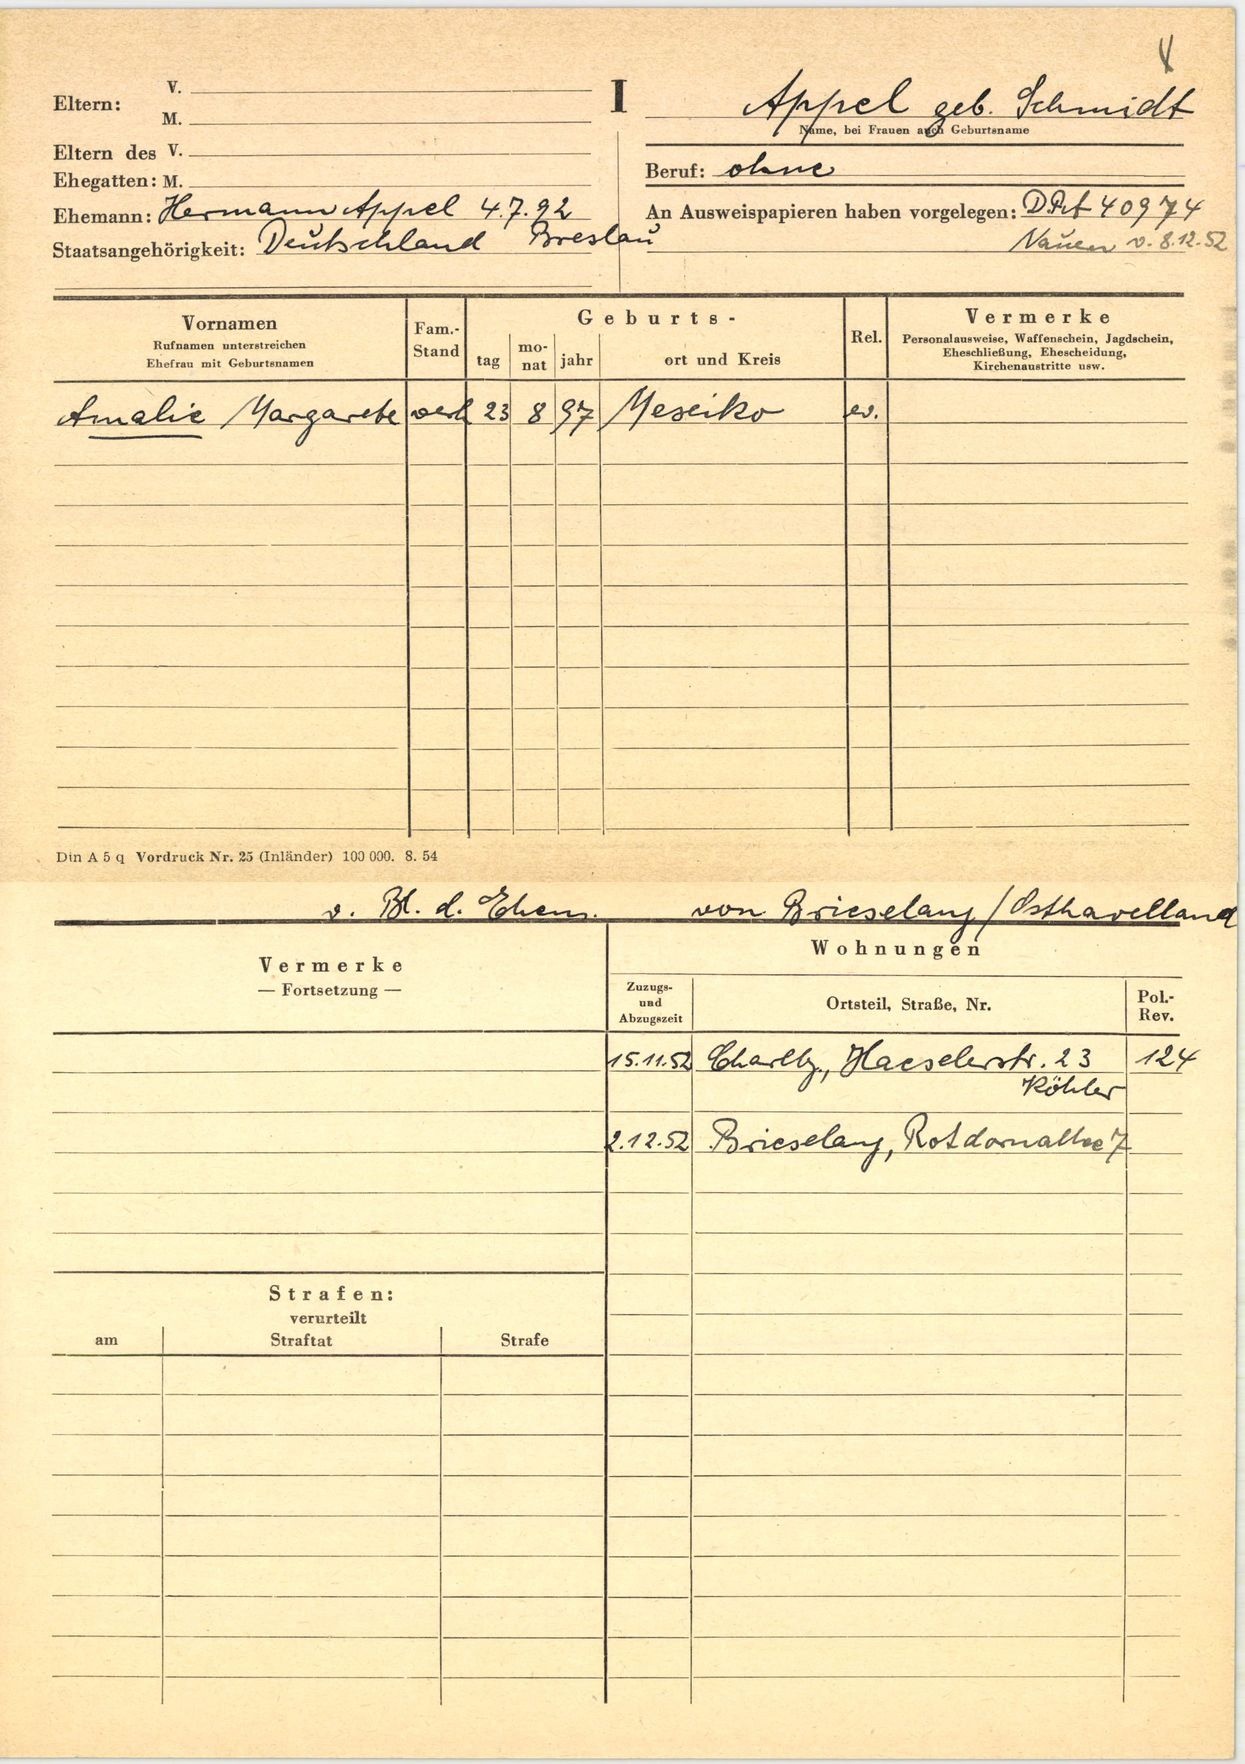
Appel geb. Schmidt